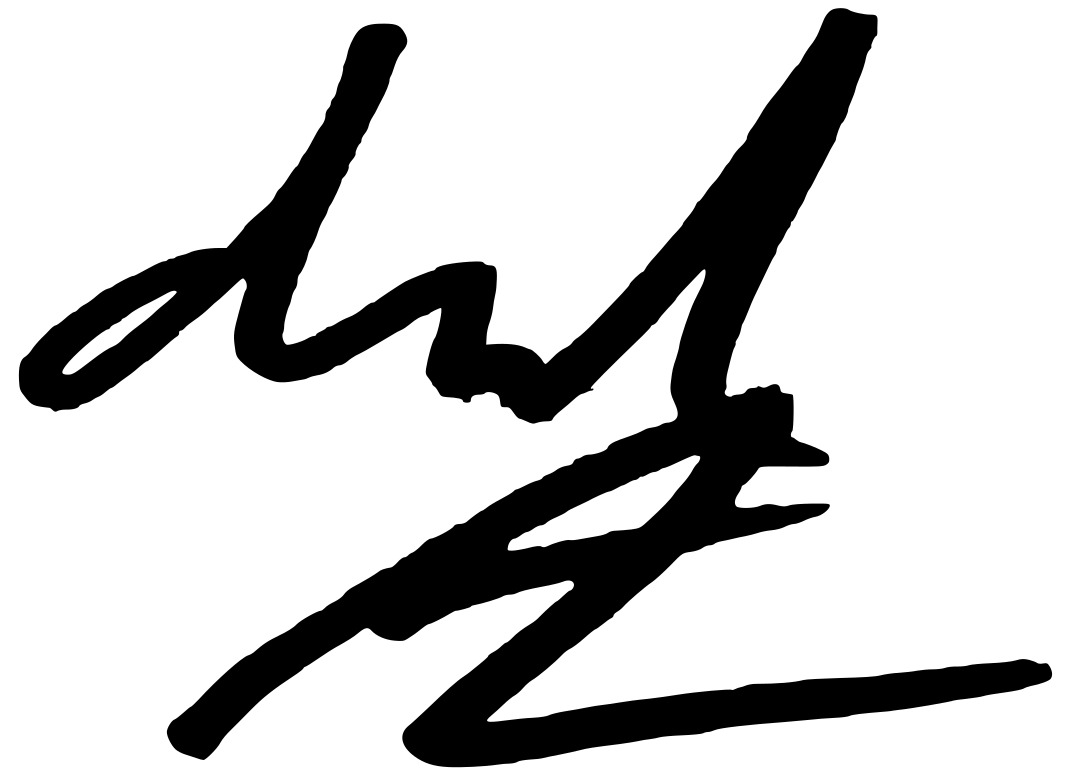
Signature of: david levithan